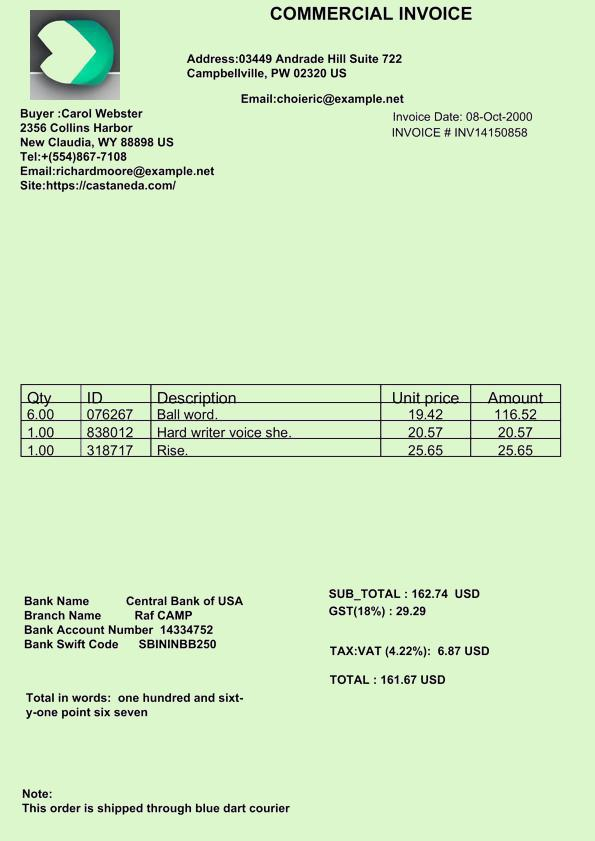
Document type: Invoice